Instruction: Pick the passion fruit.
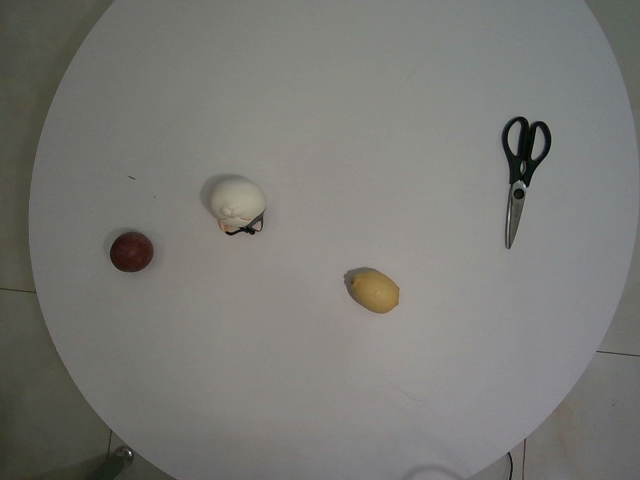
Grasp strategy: vertical